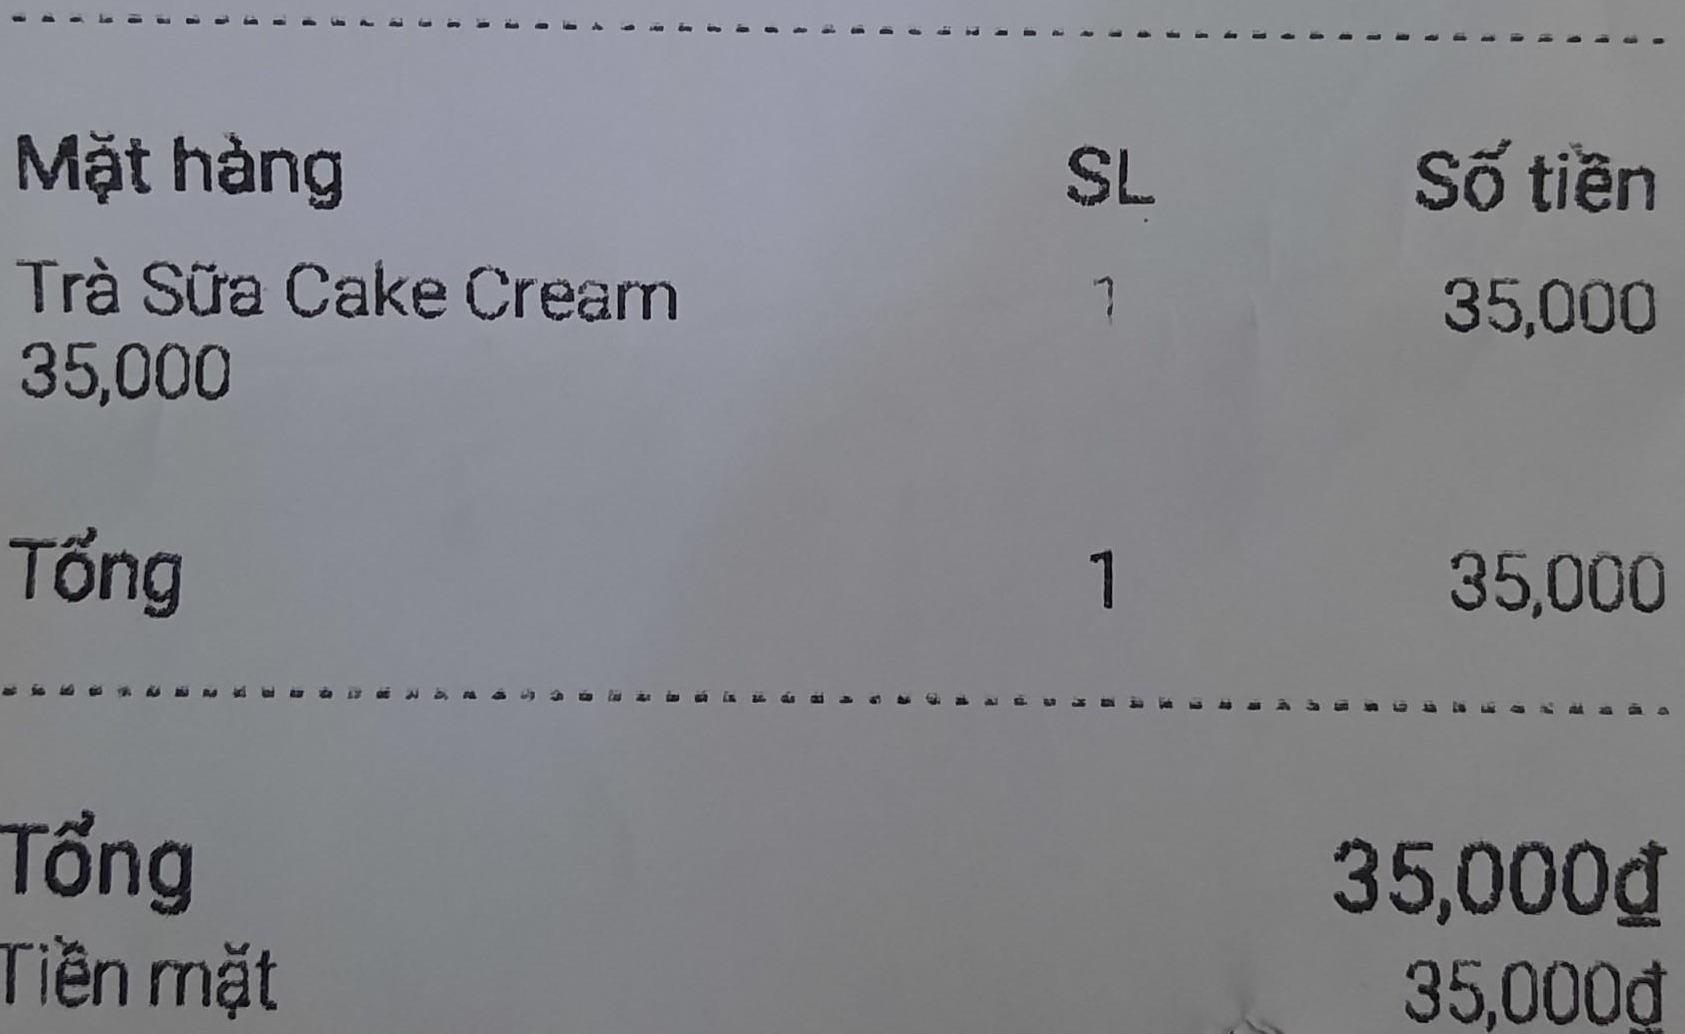
<table>
<tr>
<th>Mặt hàng</th>
<th>SL</th>
<th>Số tiền</th>
</tr>
<tr>
<td>Trà Sữa Cake Cream<br>35,000</td>
<td>1</td>
<td>35,000</td>
</tr>
<tr>
<td>Tổng</td>
<td>1</td>
<td>35,000</td>
</tr>
</table>

Tổng 35,000đ
Tiền mặt 35,000đ